Question: What is the potential diagnosis?
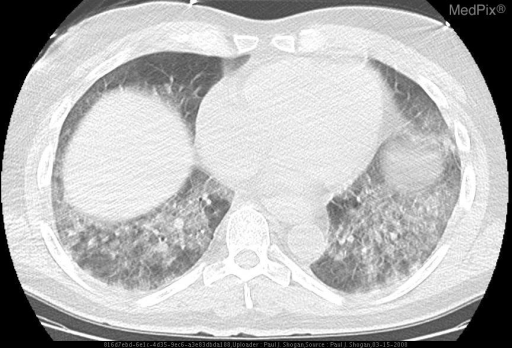
Answer: The possible diagnosis includes •  Pneumocystis jiroveci pneumonia.
•  CMV pneumonia
•  Lymphocytic interstitial pneumonia..